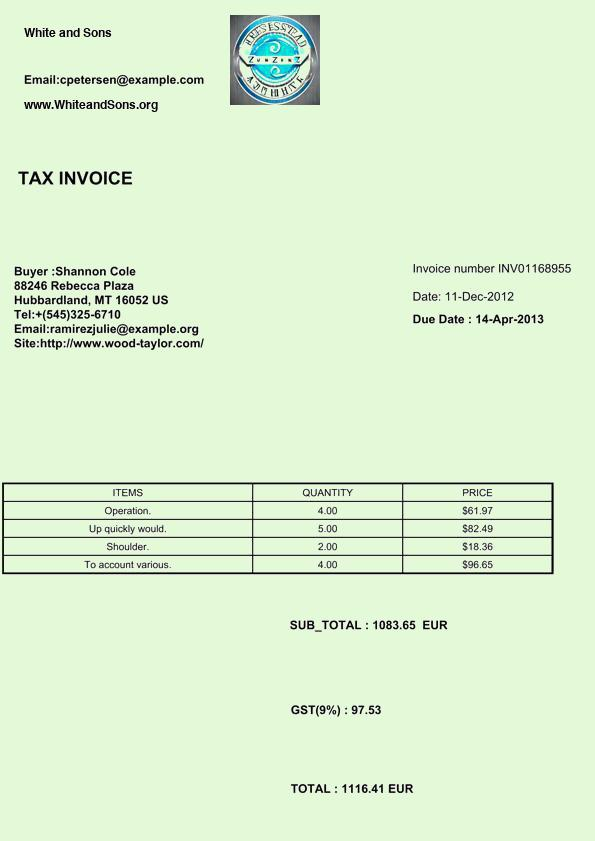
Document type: Invoice